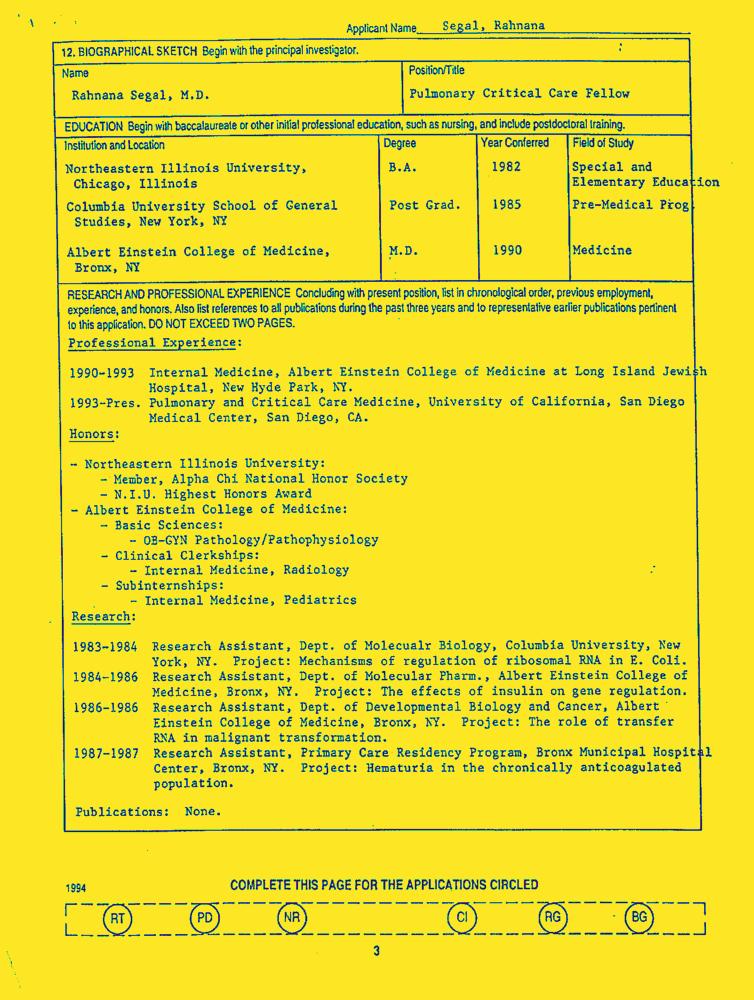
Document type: Resume-Doc